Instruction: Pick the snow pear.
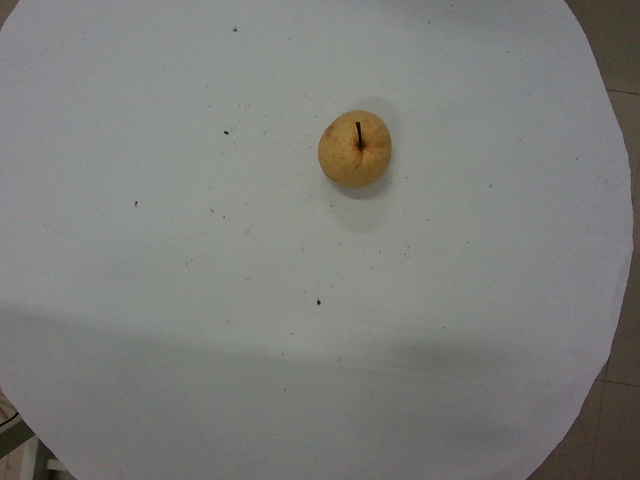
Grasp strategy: vertical